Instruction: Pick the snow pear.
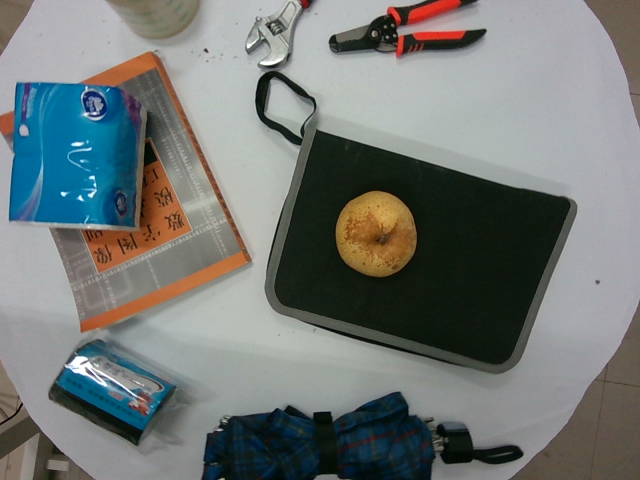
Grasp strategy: vertical